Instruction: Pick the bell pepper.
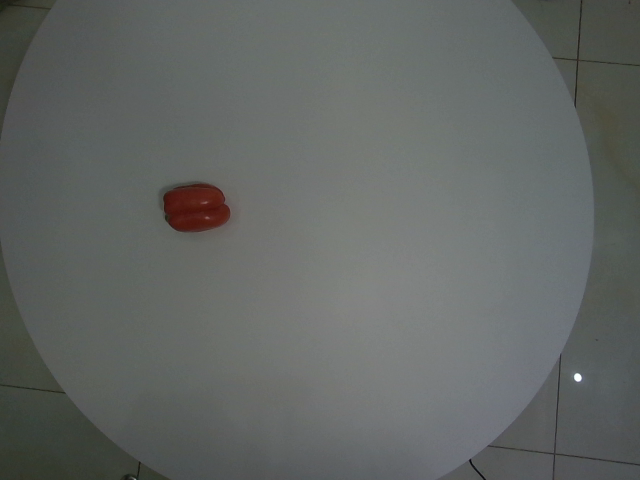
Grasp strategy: vertical